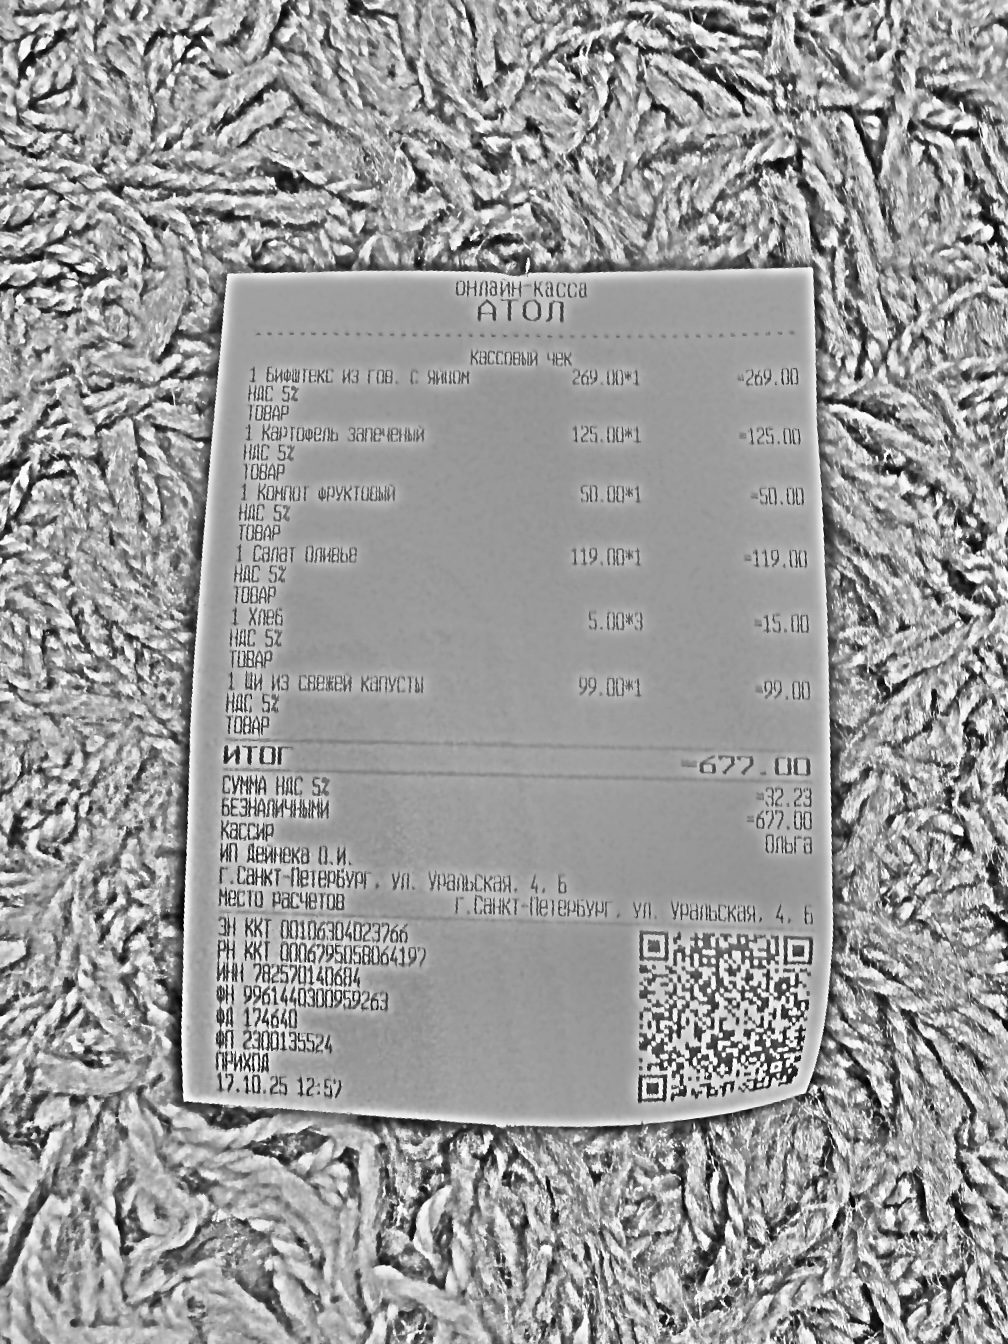
Продавец: ИП Дейнека О.И.
ИНН: 782570140684
Дата: 17.10.25
Товары: 1 Бифштекс из гов. с яйцом; 1 Картофель запеченый; 1 Компот фруктовый; 1 Салат Оливье; 1 Хлеб; 1 Щи из свежей капусты
Количество: 1; 1; 1; 1; 3; 1
Цена: 269.00; 125.00; 50.00; 119.00; 5.00; 99.00
Сумма: 269.00; 125.00; 50.00; 119.00; 15.00; 99.00
Итого: 677.00